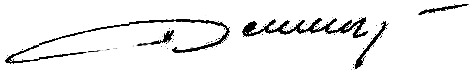
Signature of: herman gref